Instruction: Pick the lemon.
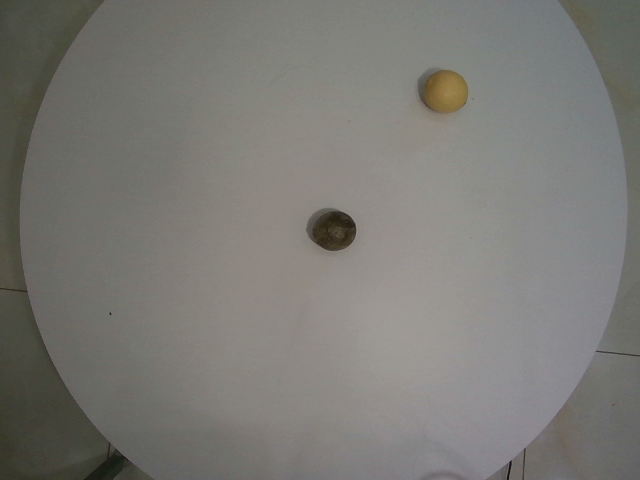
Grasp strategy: vertical